Question: What jurisdiction, city, or county is the document associated with?
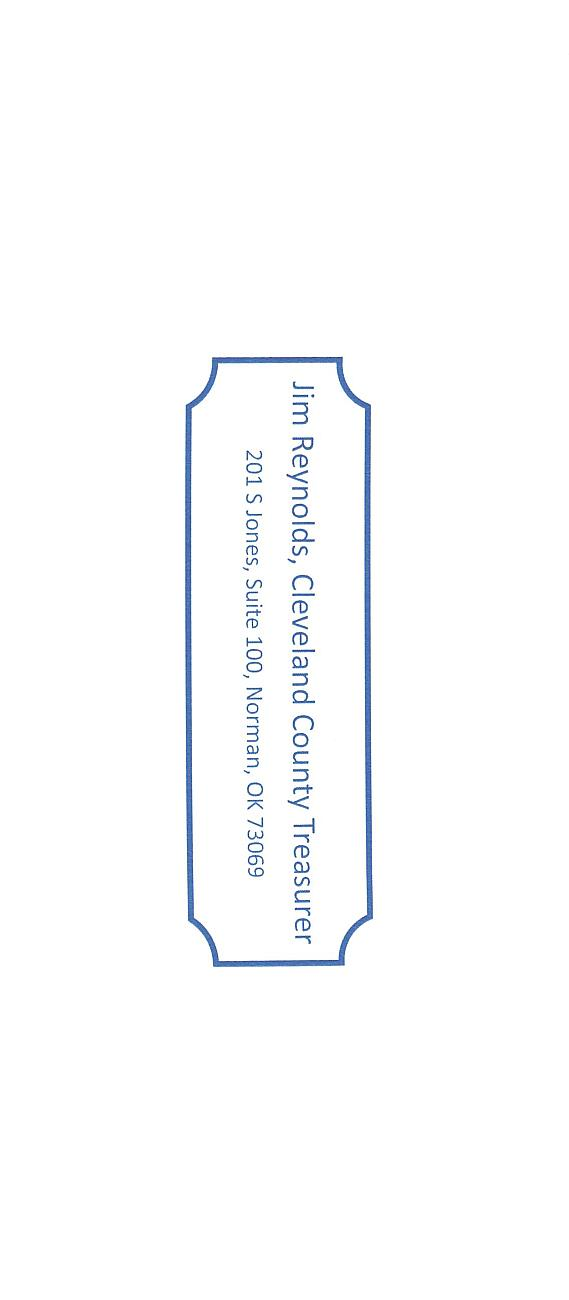
Answer: "Cleveland County Treasurer"